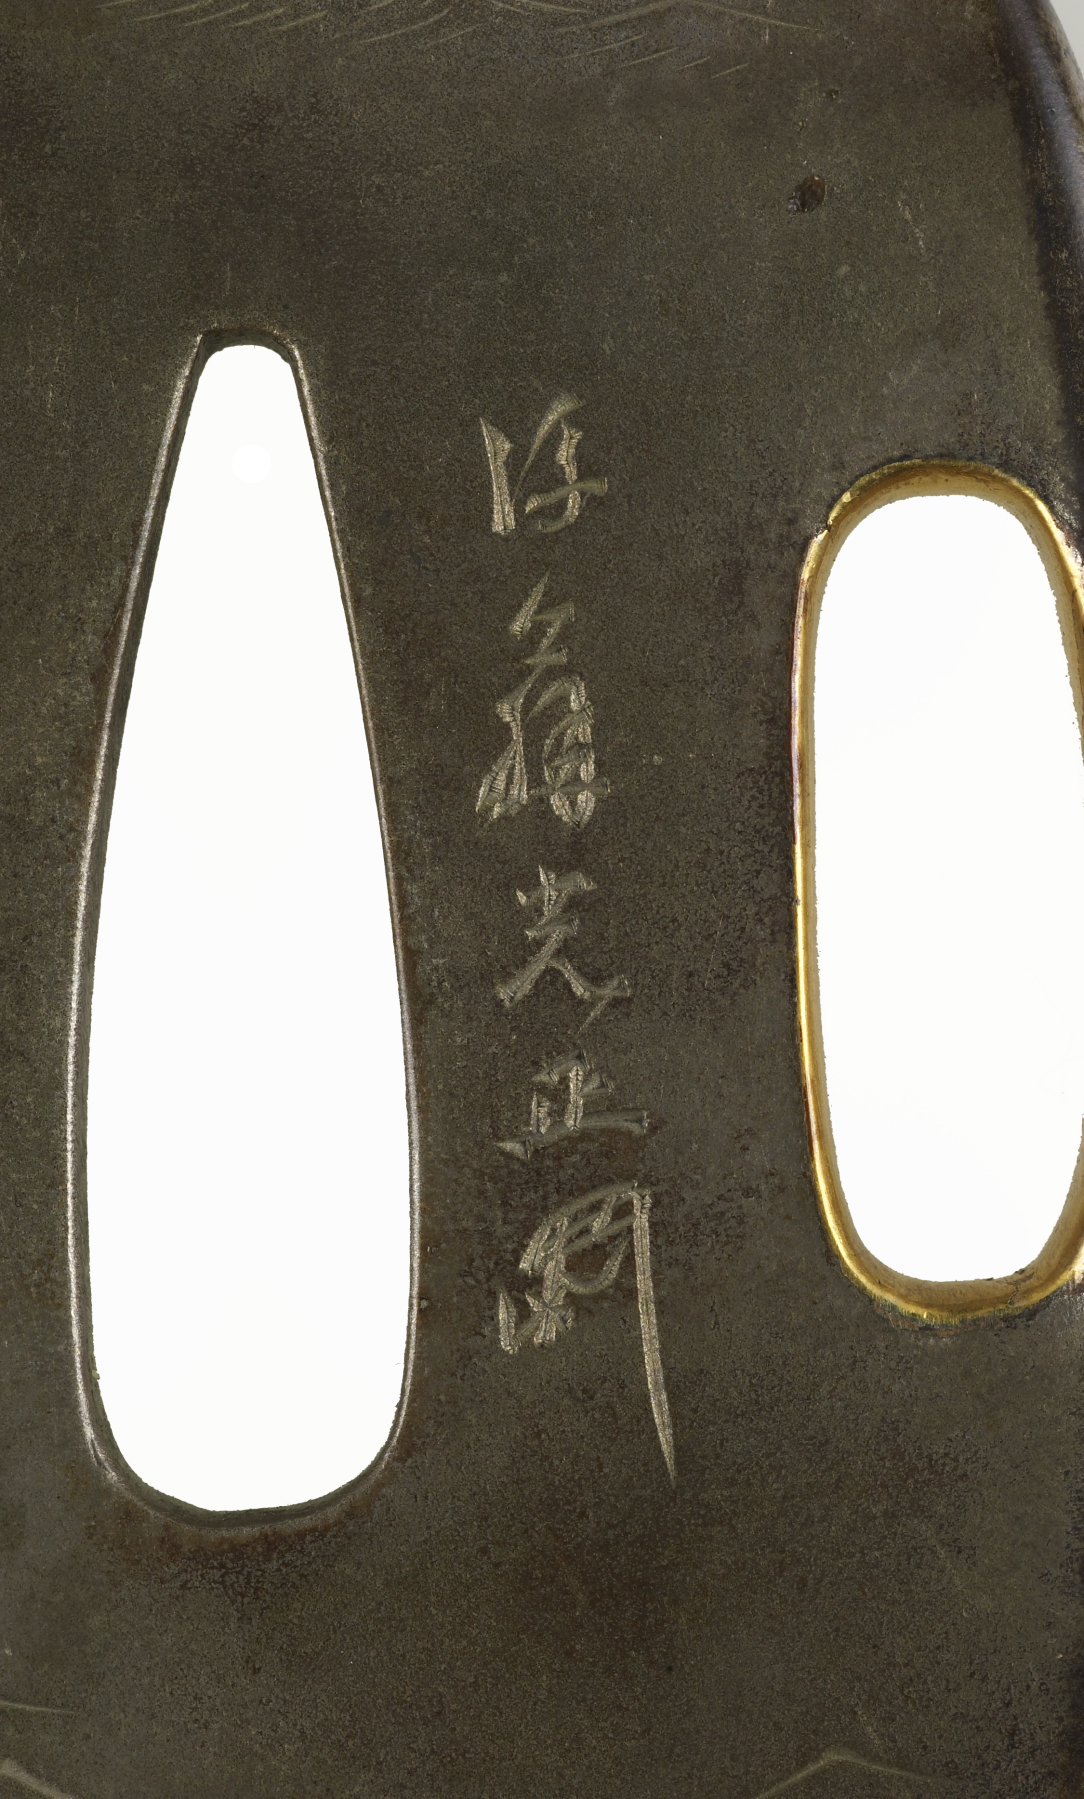
Signature of: gotō mitsumasa